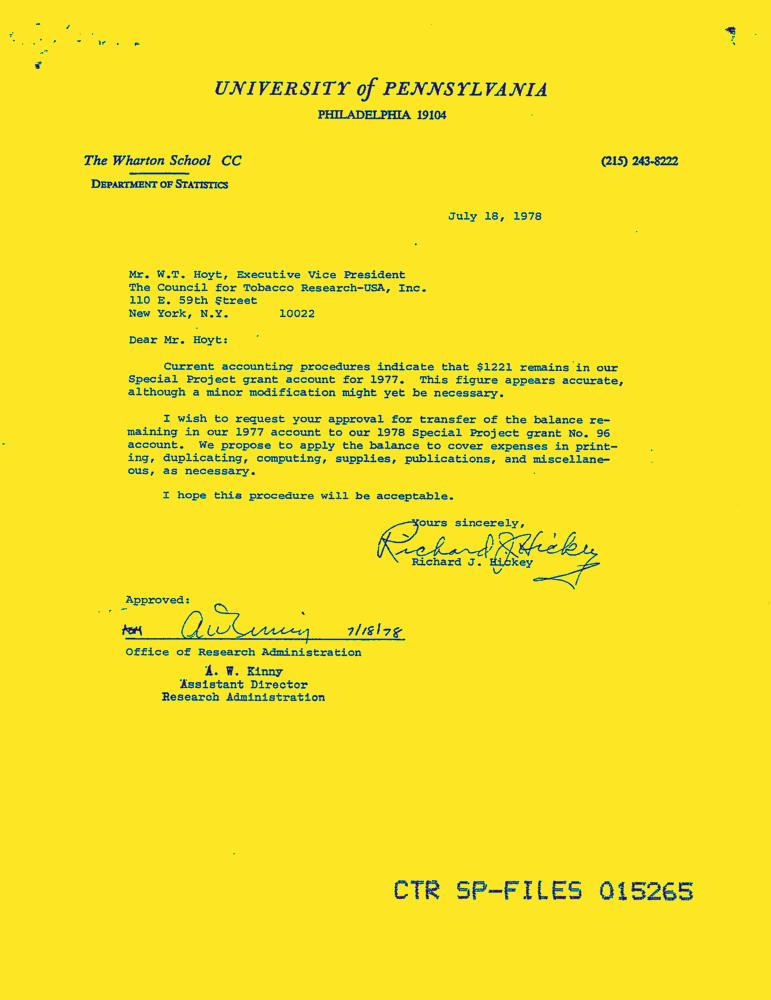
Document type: Letter-Doc